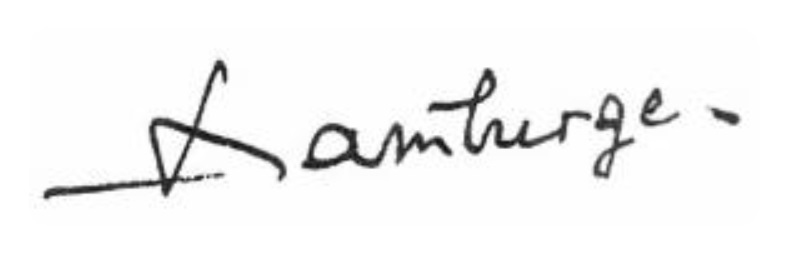
Signature of: jean hamburger